Question: Describe the condition in detail:
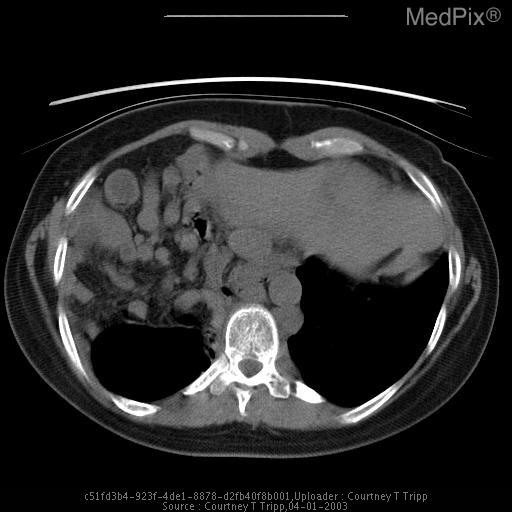
Answer: The disease is discussed as: Factoid Discussion:   Hernias through the foramen of Bochdalek are developmental defects in the posterior part of the diaphragm which contain omental fat and tissues, and additionally, often contain intraperitoneal and/or retroperitoneal structures.  Patients' with Bochdalek hernias typically present in infancy with pulmonary insufficiency. These hernias are usually posterior ("Bochdalek= Back")and located on the left side 70% of the time.